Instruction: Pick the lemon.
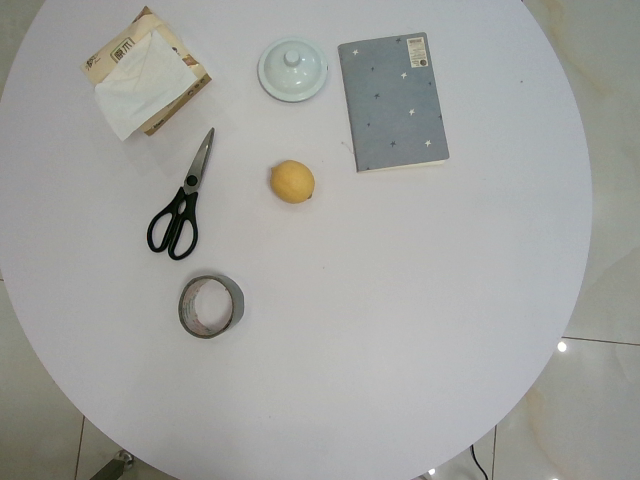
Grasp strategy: vertical